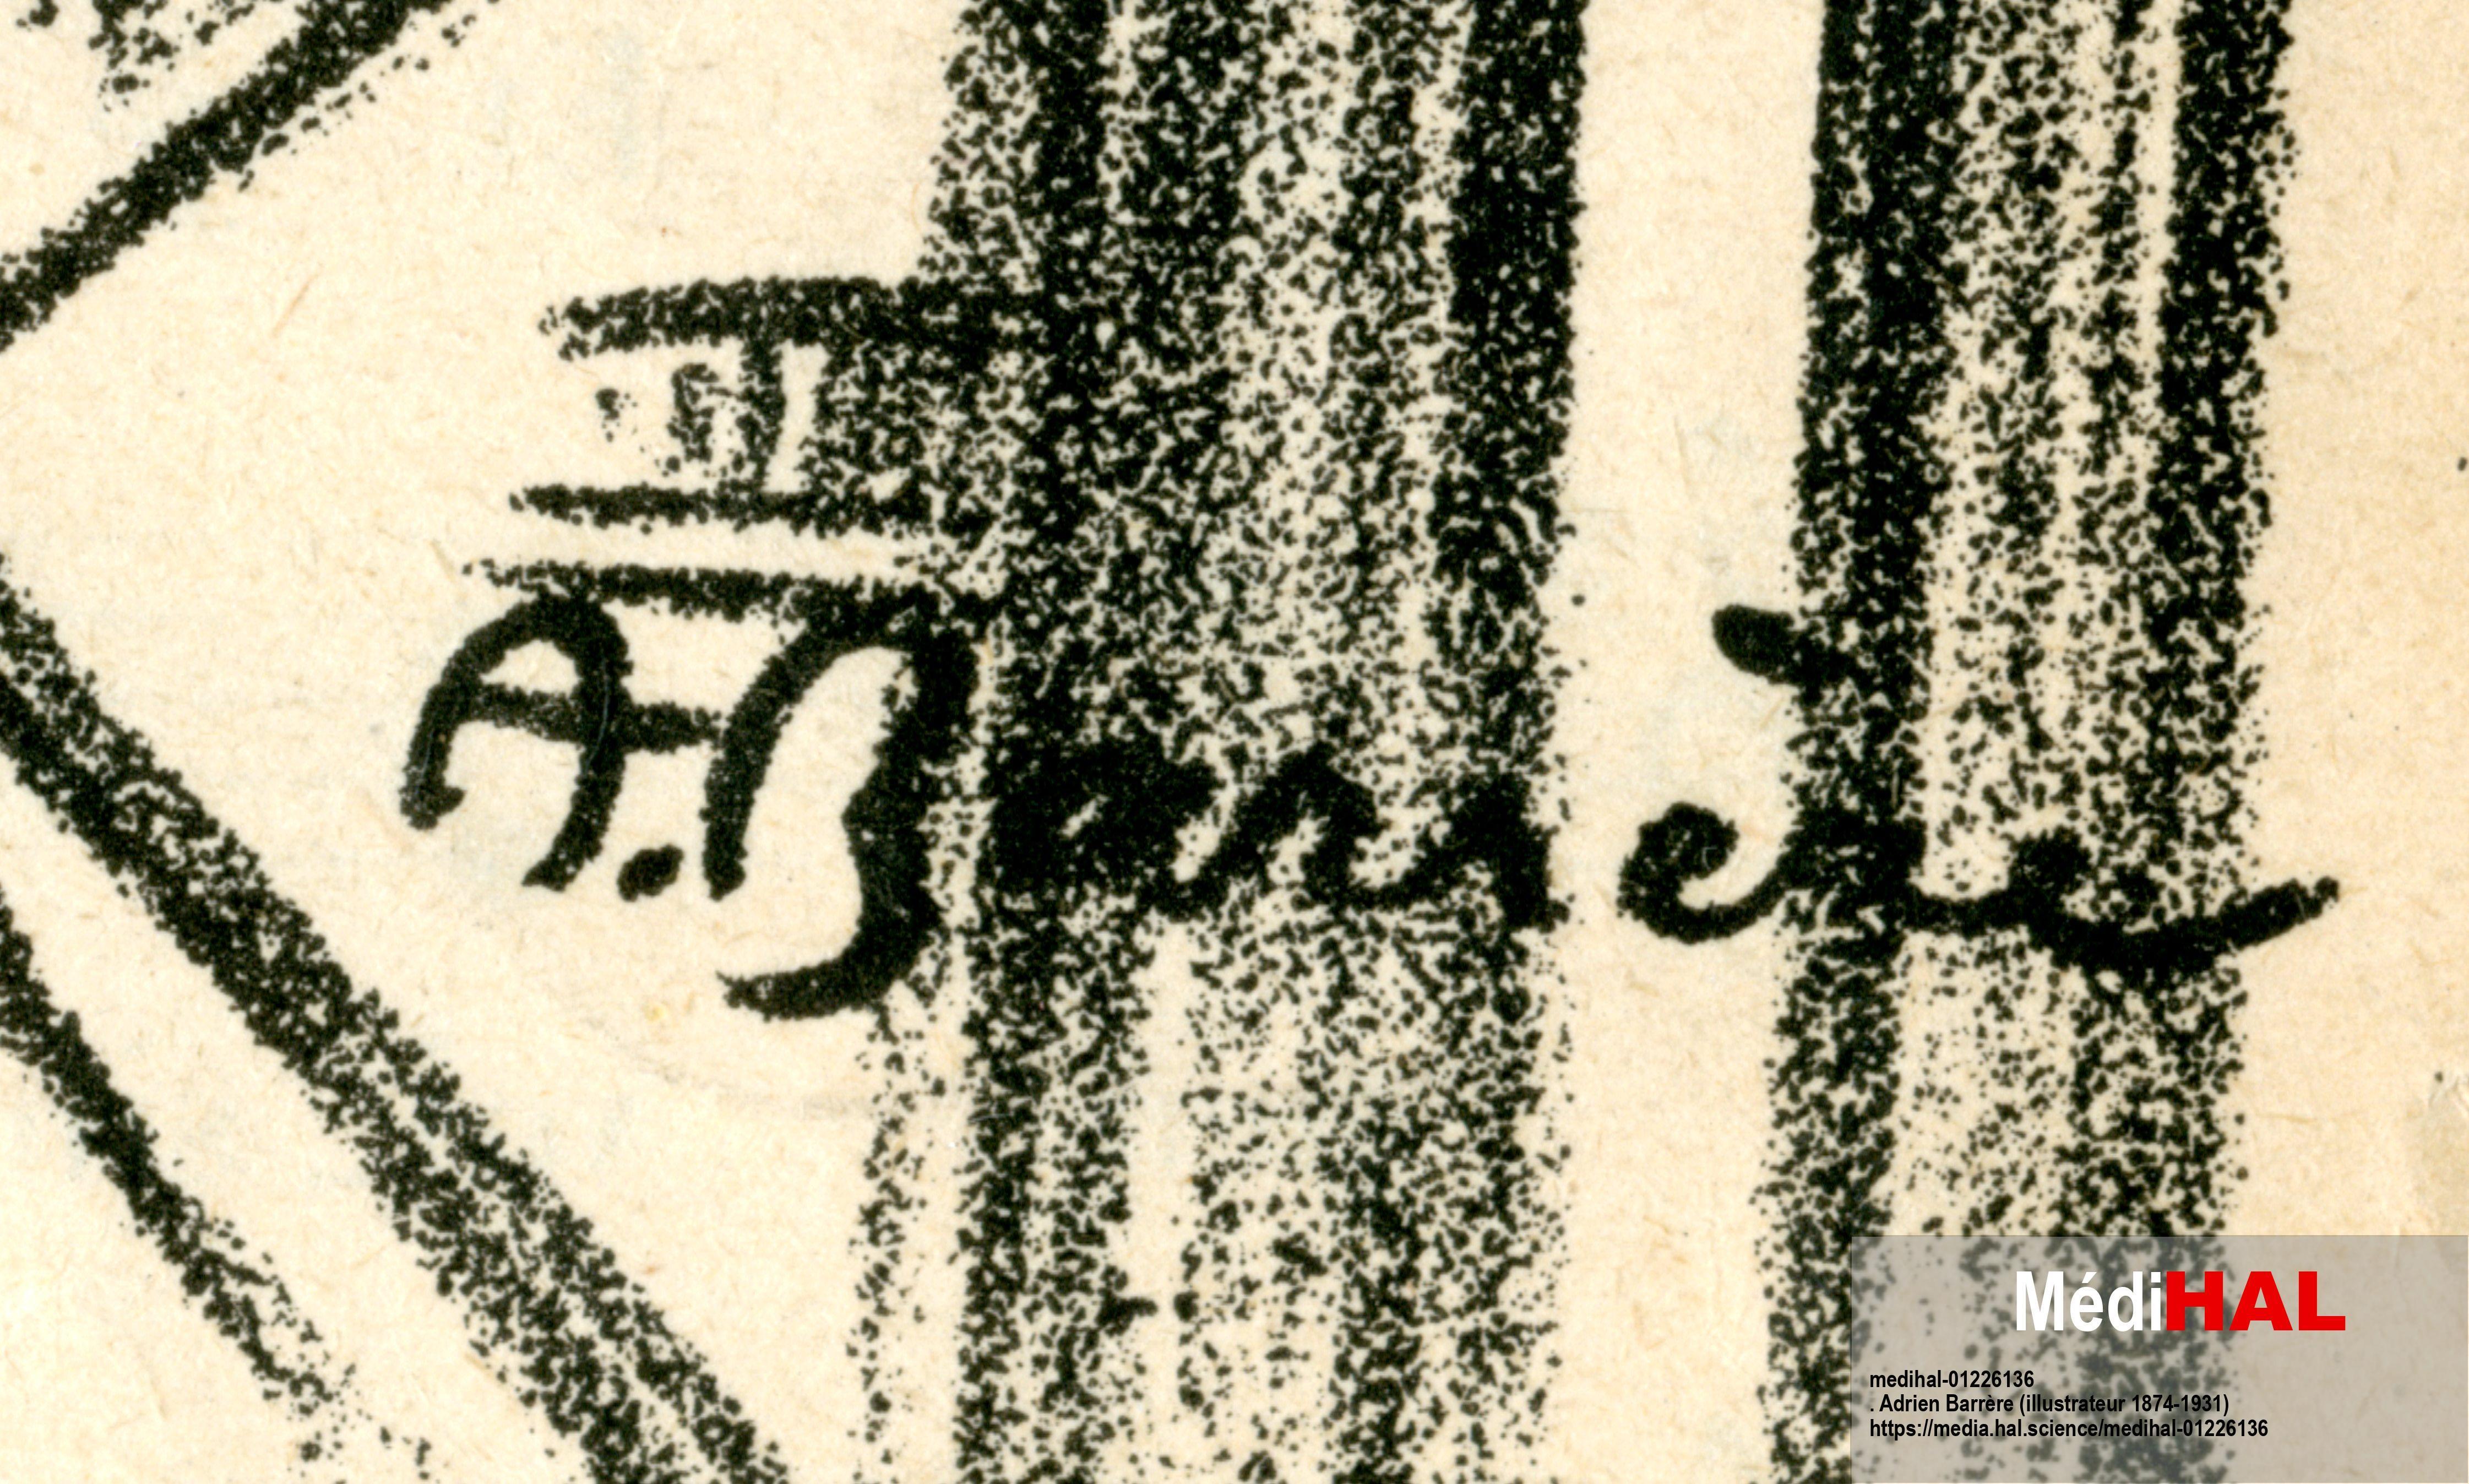
Signature of: adrien barrère